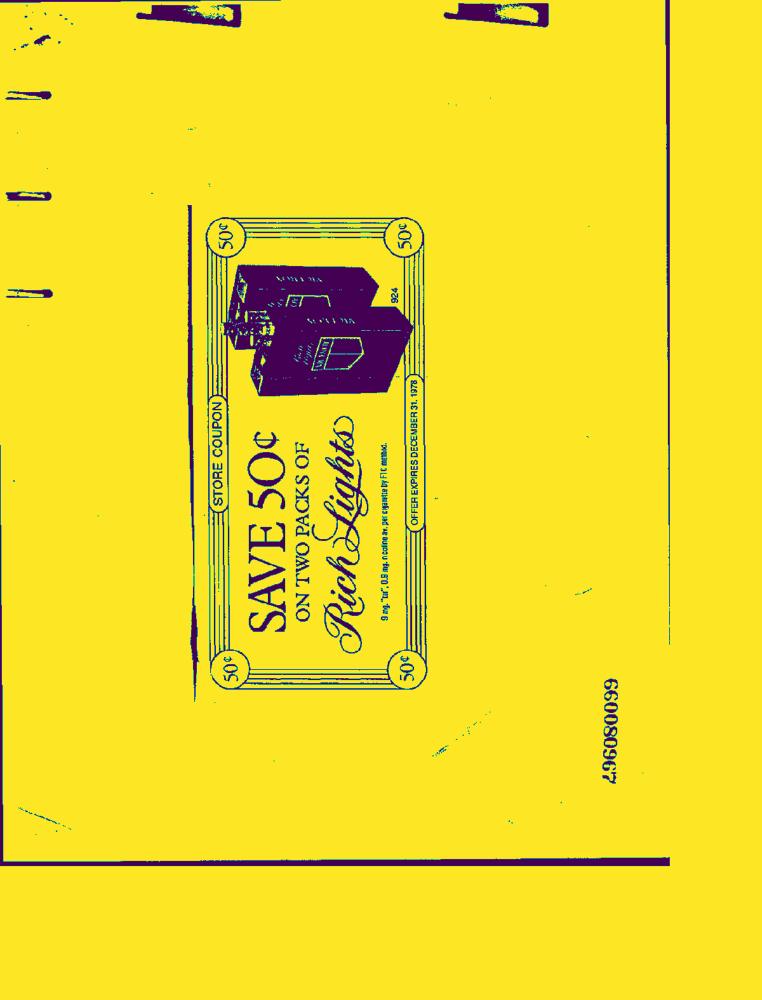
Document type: AD